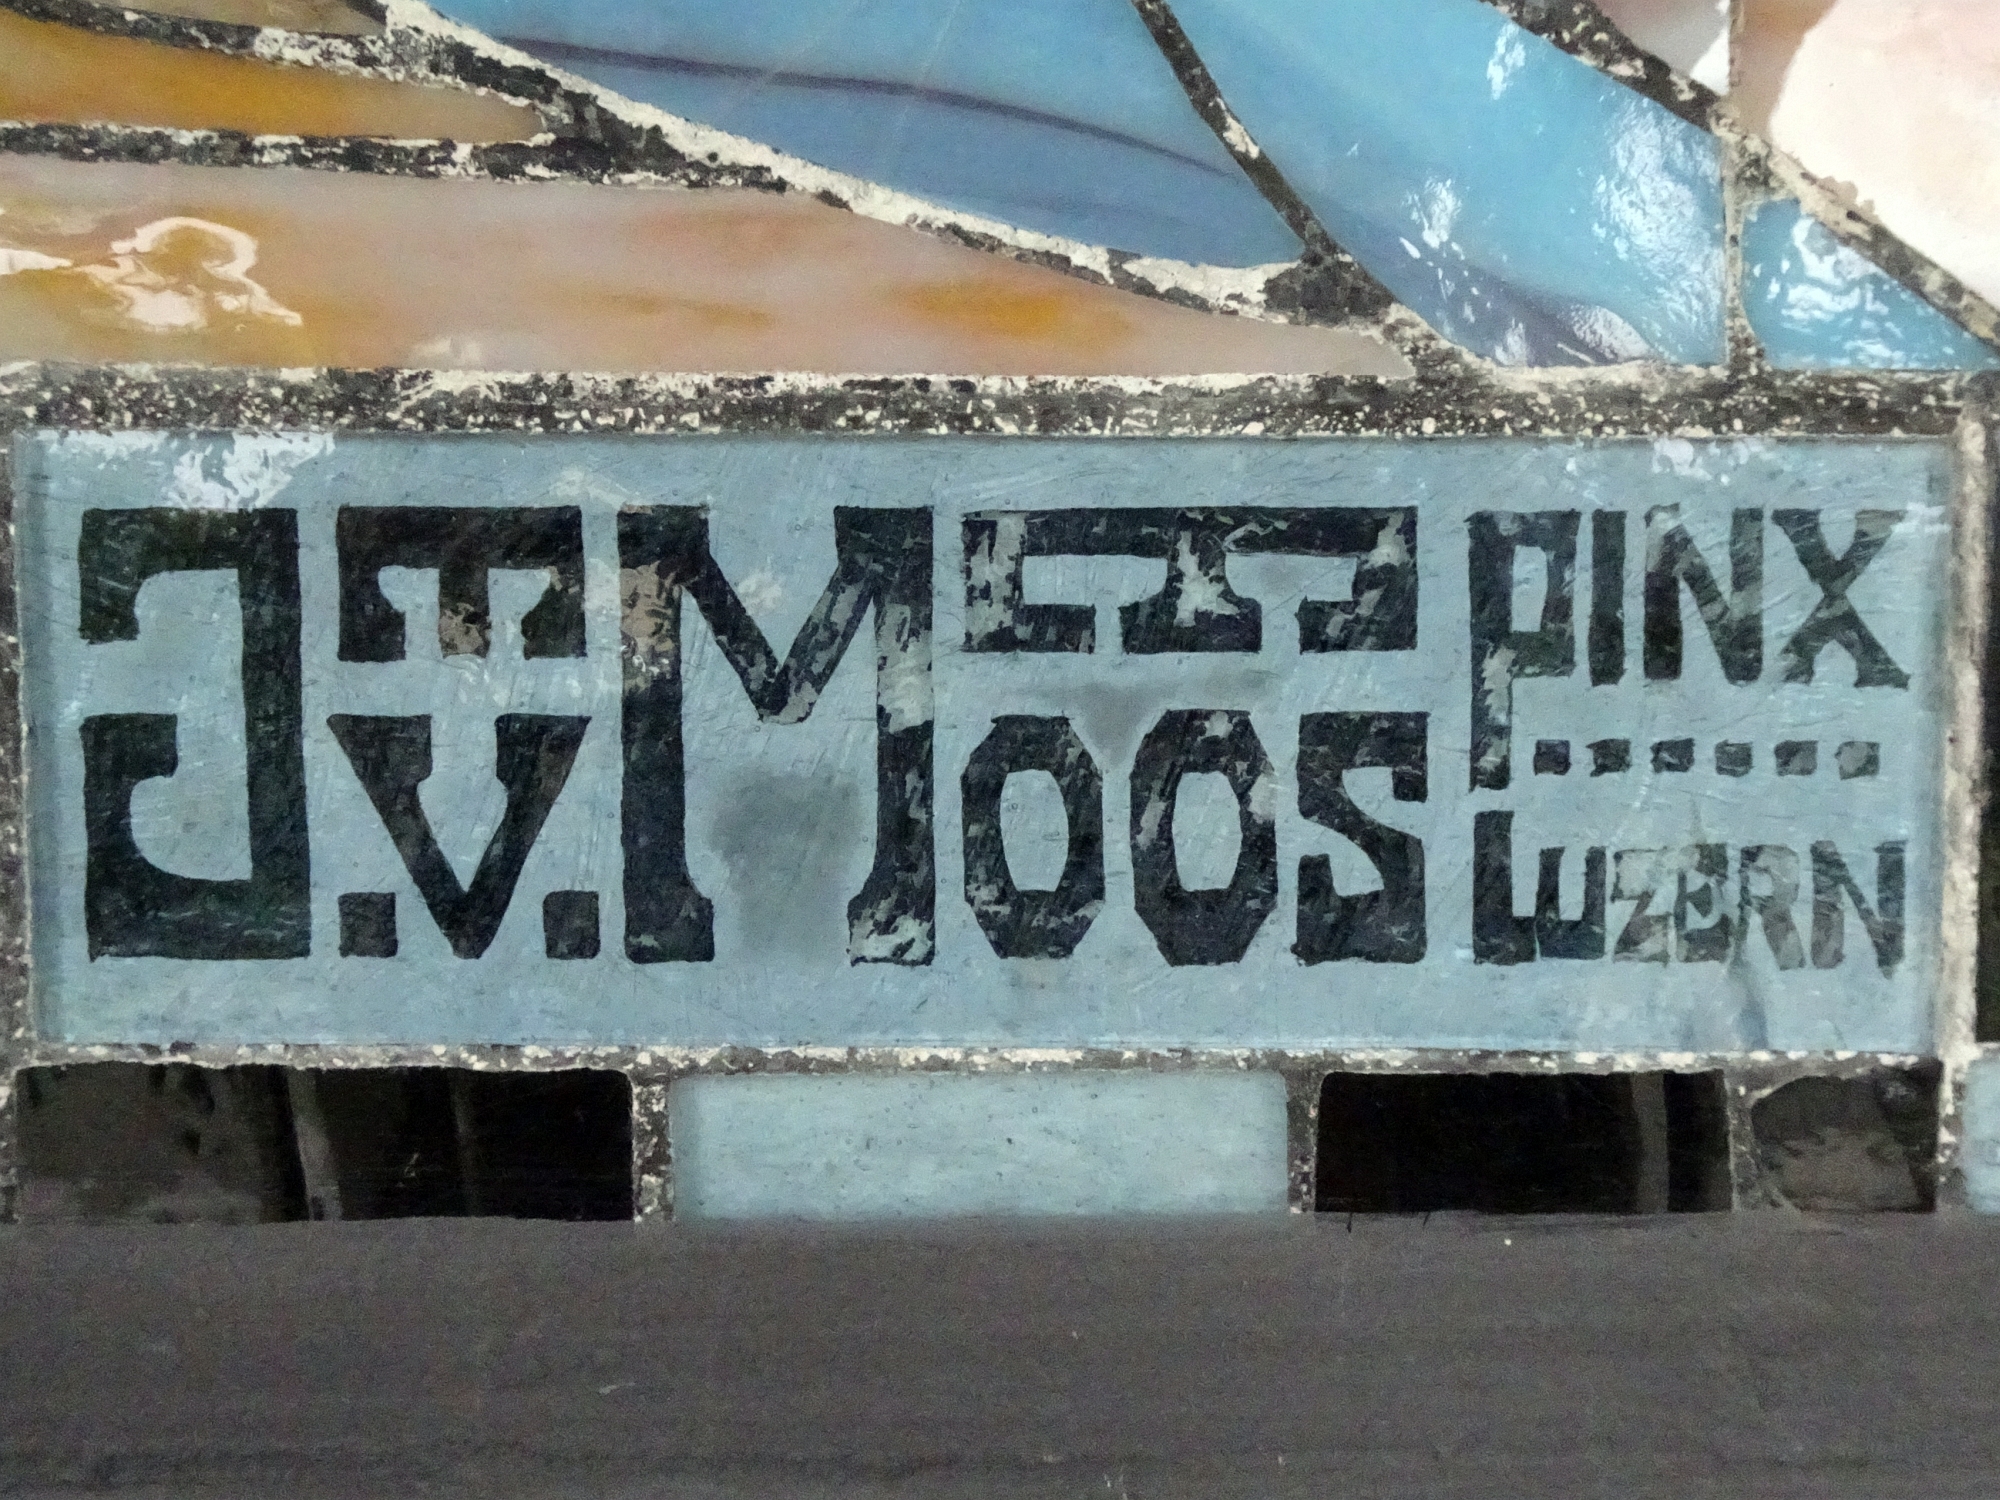
Signature of: joseph von moos